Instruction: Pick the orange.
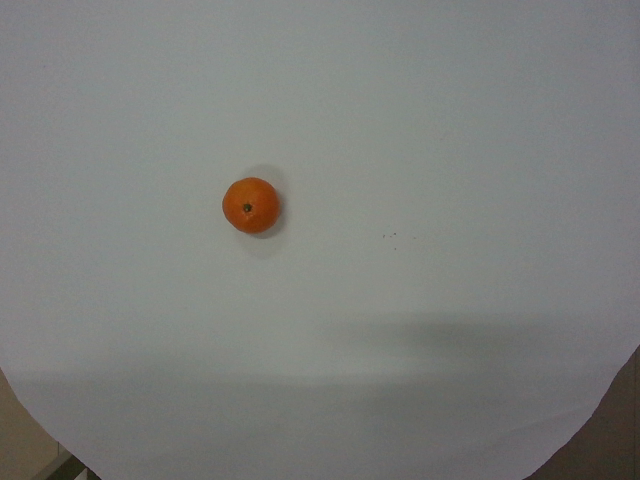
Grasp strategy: vertical